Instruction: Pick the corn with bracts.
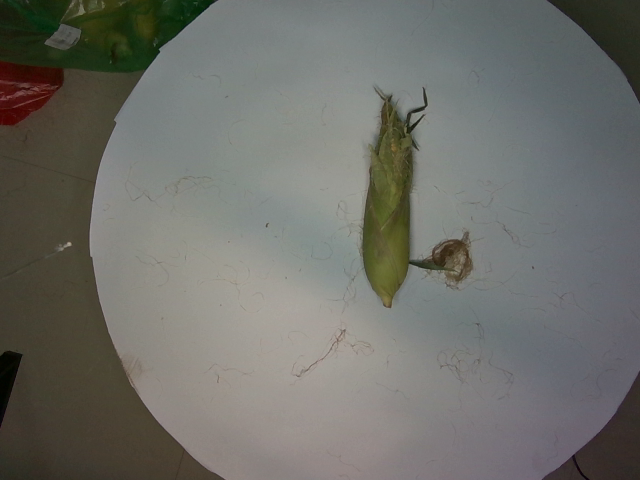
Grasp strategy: vertical